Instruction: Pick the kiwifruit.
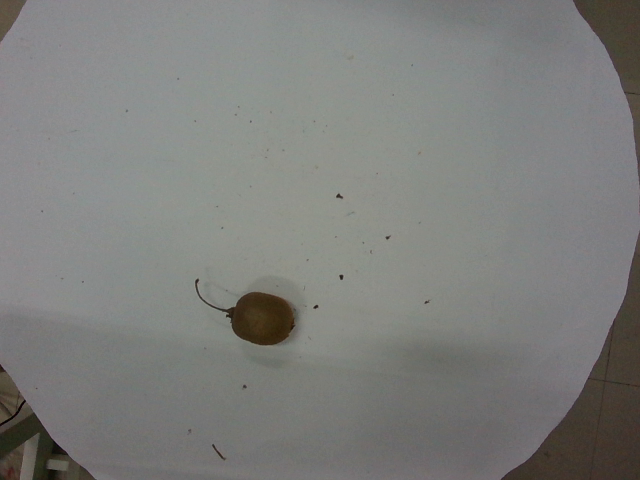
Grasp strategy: vertical